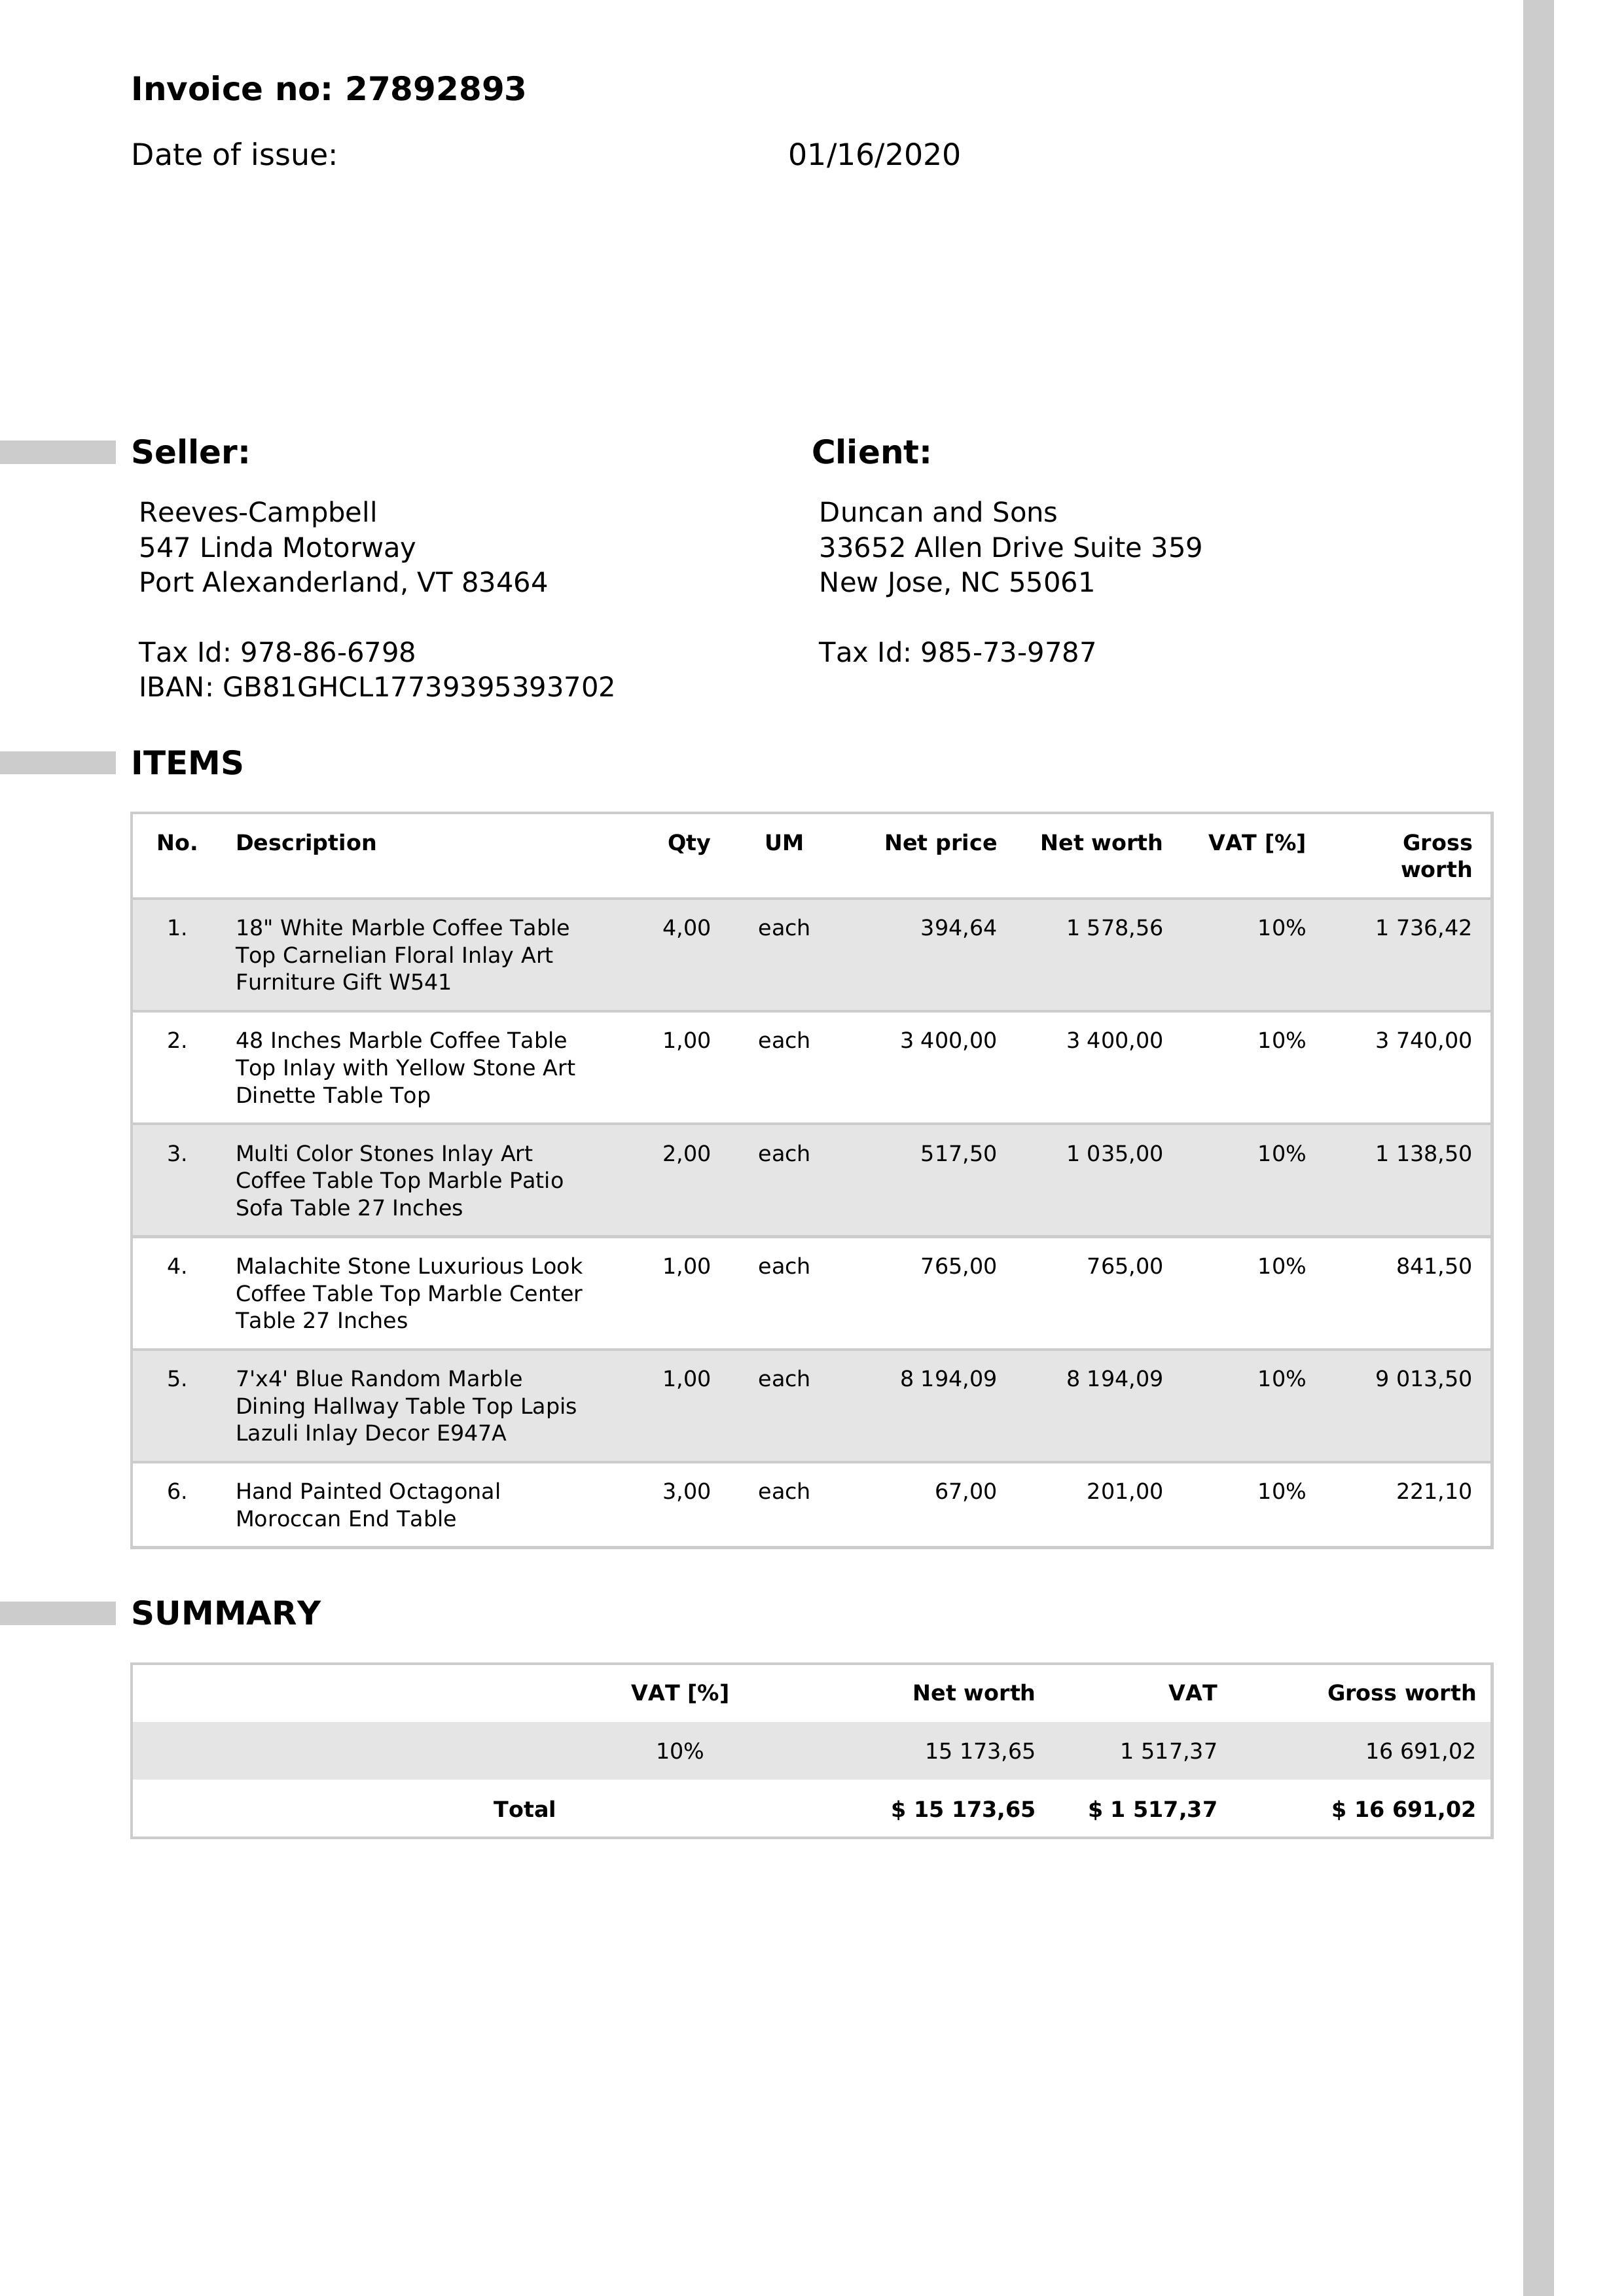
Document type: Invoice